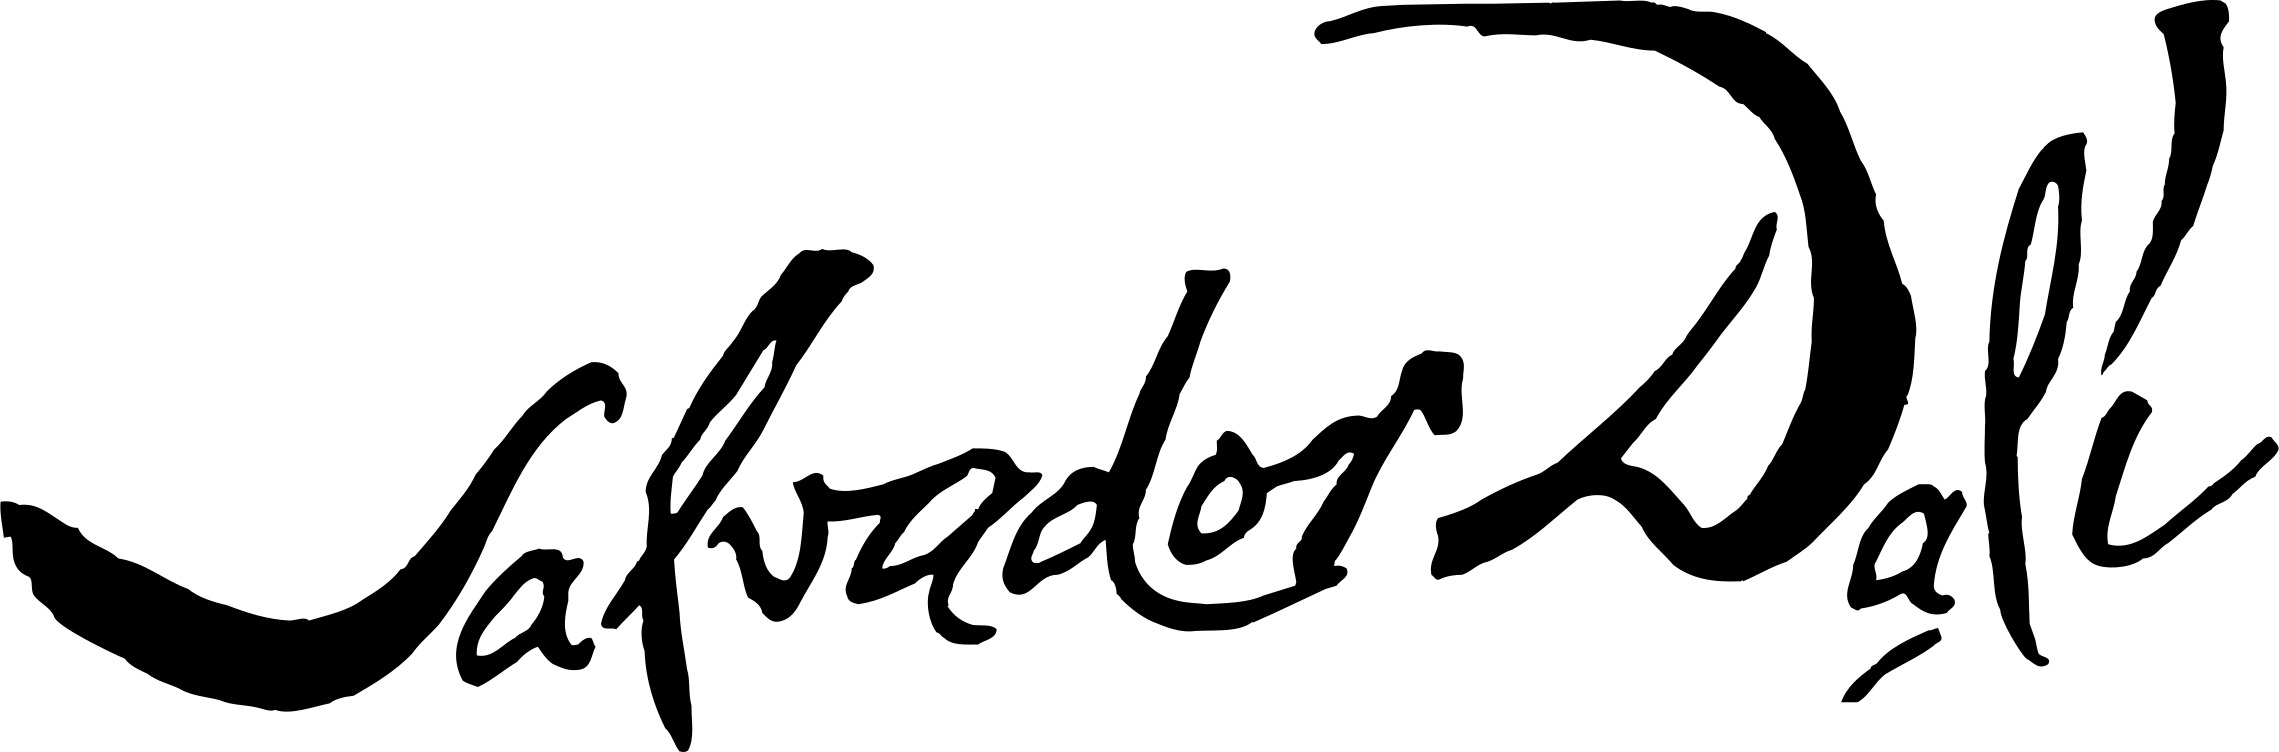
Signature of: salvador dalí